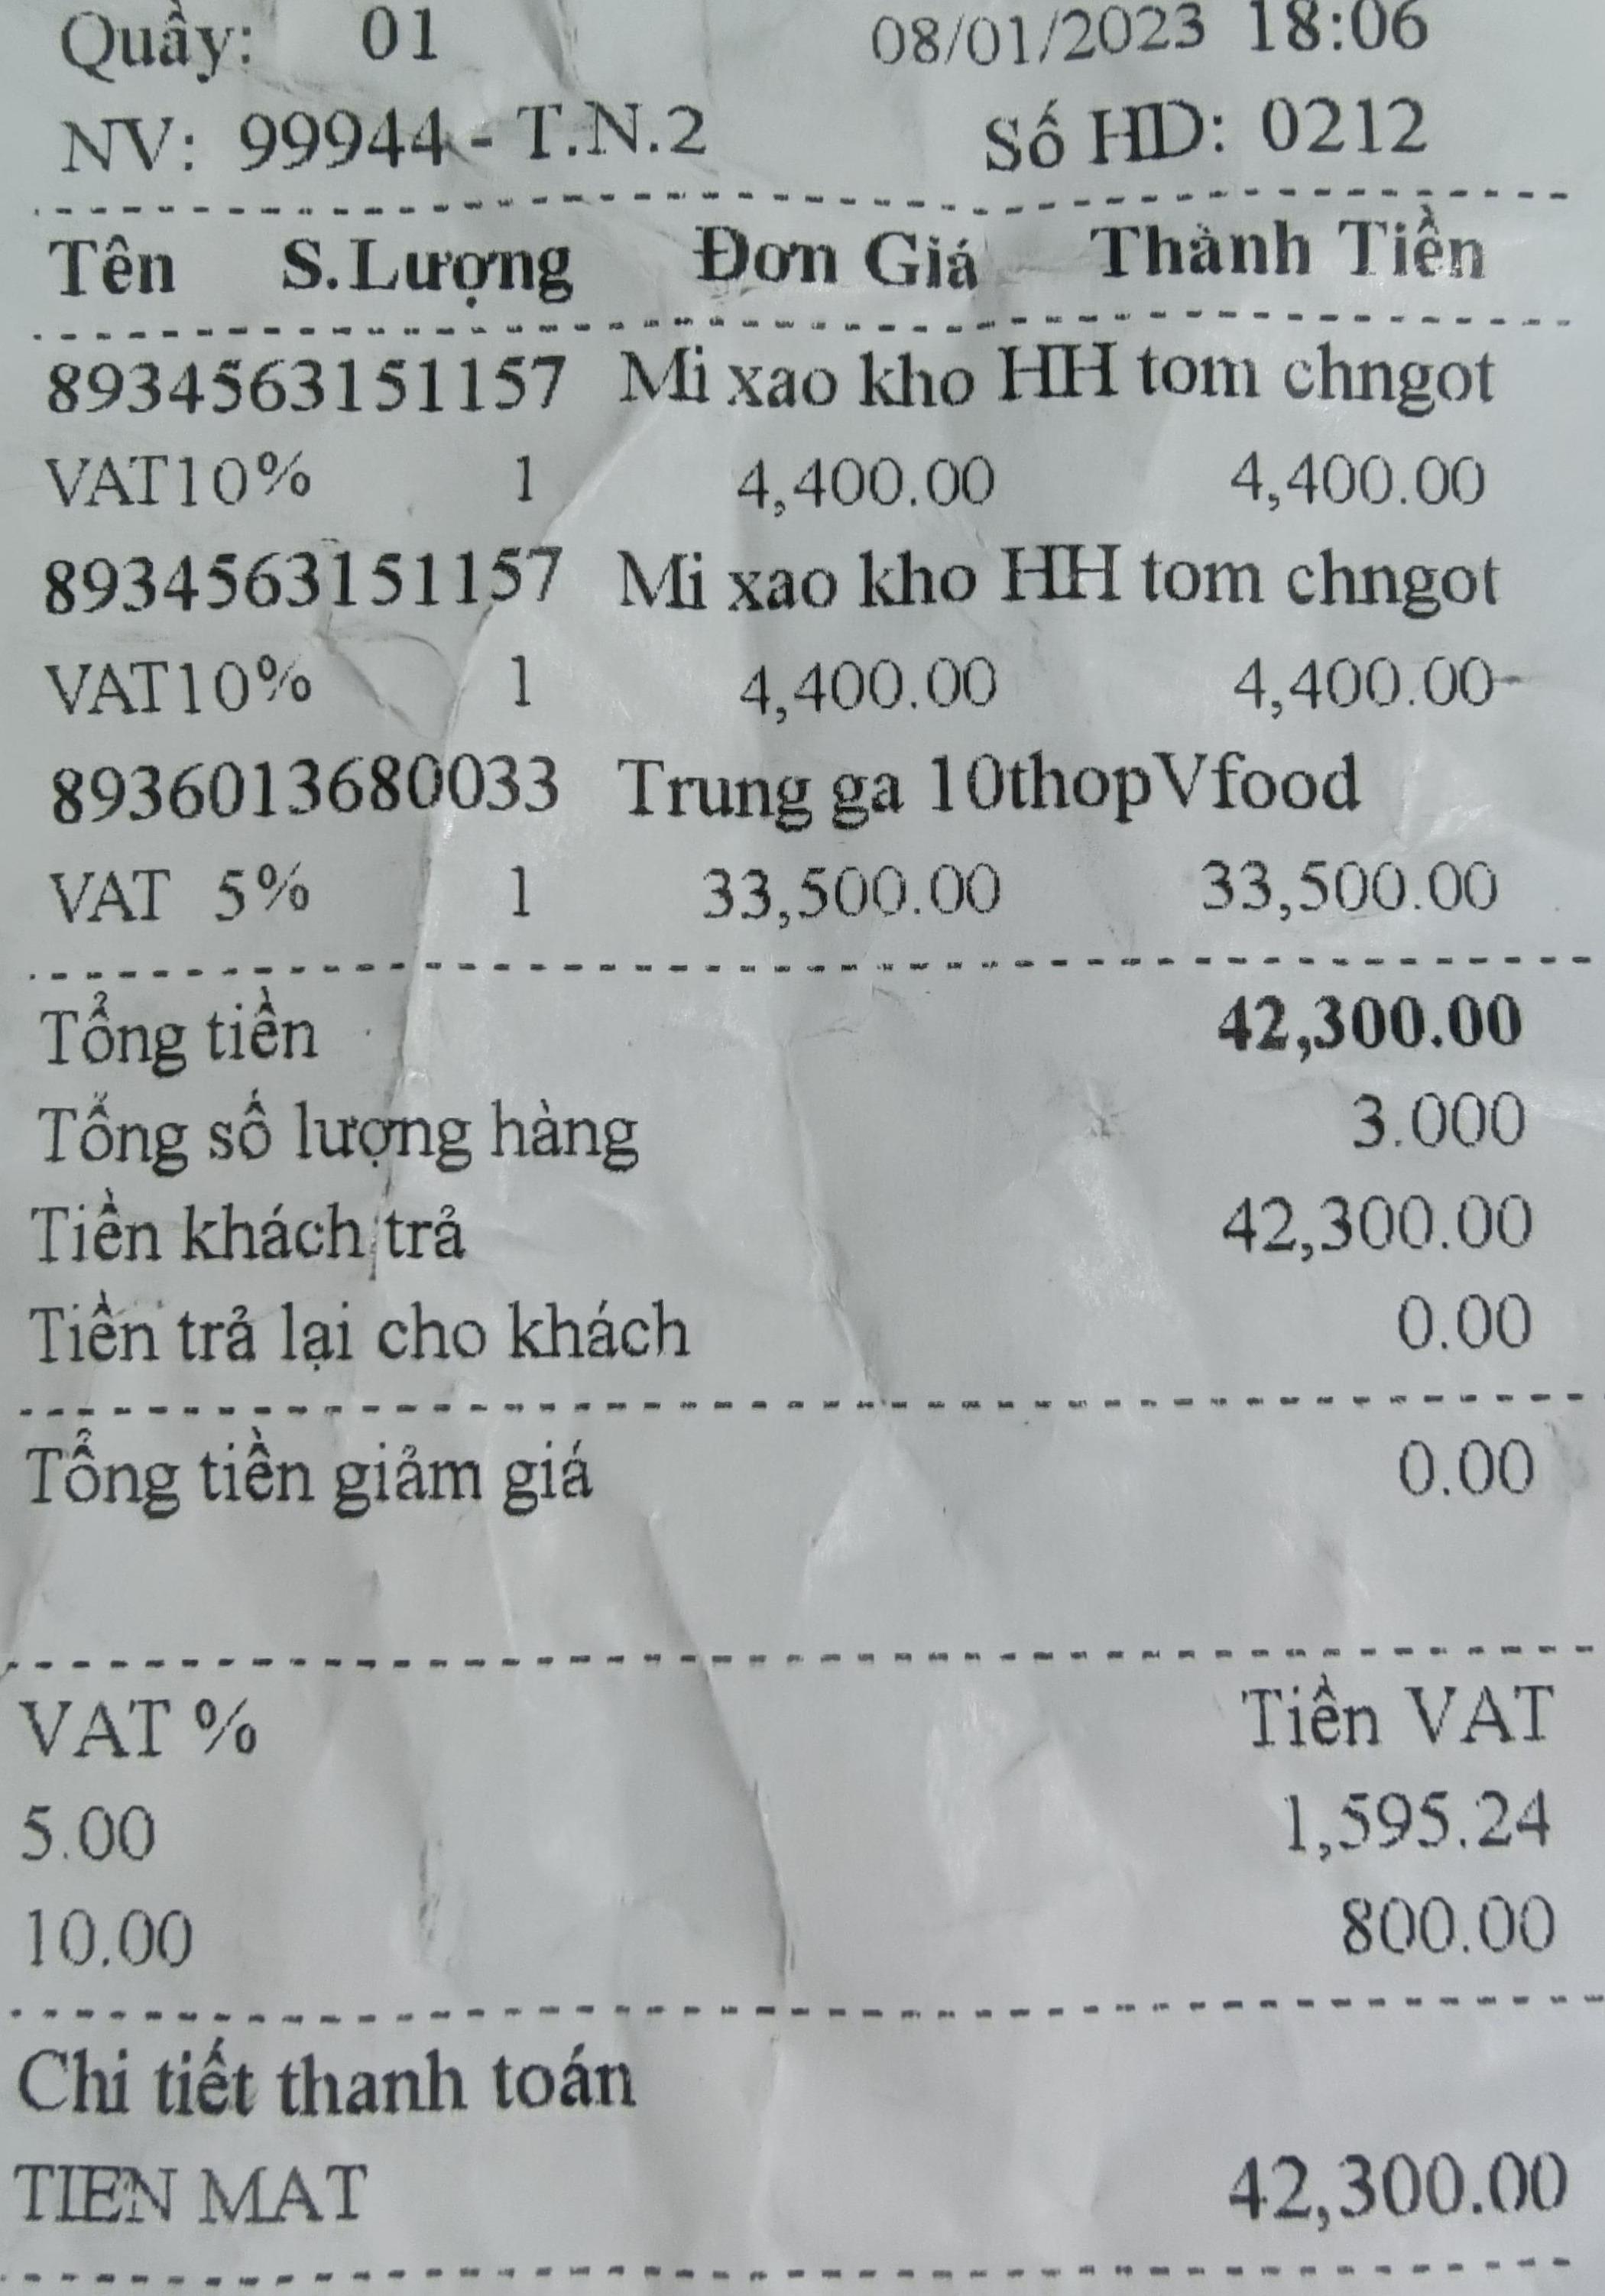
Quầy: 01 08/01/2023 18:06
NV: 99944 - T.N.2 Số HD: 0212

<table>
<tr><th>Tên</th><th>S.Lượng</th><th>Đơn Giá</th><th>Thành Tiền</th></tr>
<tr><td>8934563151157 Mi xao kho HH tom chngot VAT10%</td><td>1</td><td>4,400.00</td><td>4,400.00</td></tr>
<tr><td>8934563151157 Mi xao kho HH tom chngot VAT10%</td><td>1</td><td>4,400.00</td><td>4,400.00</td></tr>
<tr><td>8936013680033 Trung ga 10thopVfood VAT 5%</td><td>1</td><td>33,500.00</td><td>33,500.00</td></tr>
</table>

Tổng tiền 42,300.00
Tổng số lượng hàng 3.000
Tiền khách trả 42,300.00
Tiền trả lại cho khách 0.00
Tổng tiền giảm giá 0.00

<table>
<tr><th>VAT %</th><th>Tiền VAT</th></tr>
<tr><td>5.00</td><td>1,595.24</td></tr>
<tr><td>10.00</td><td>800.00</td></tr>
</table>

Chi tiết thanh toán
TIEN MAT 42,300.00